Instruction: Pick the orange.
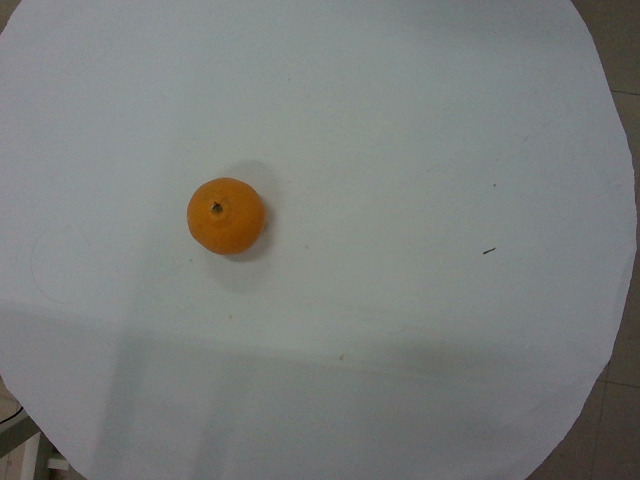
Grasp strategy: vertical